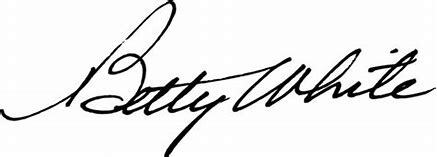
Signature of: betty white